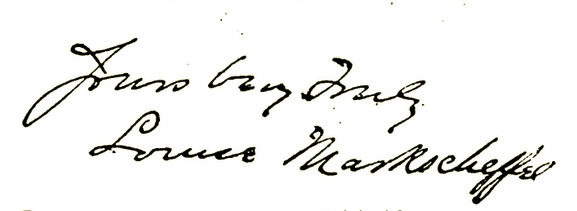
Signature of: louise markscheffel